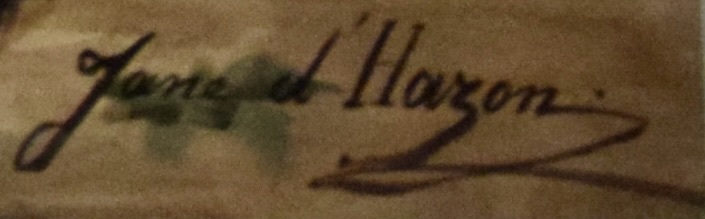
Signature of: jane d hazon de saint firmin